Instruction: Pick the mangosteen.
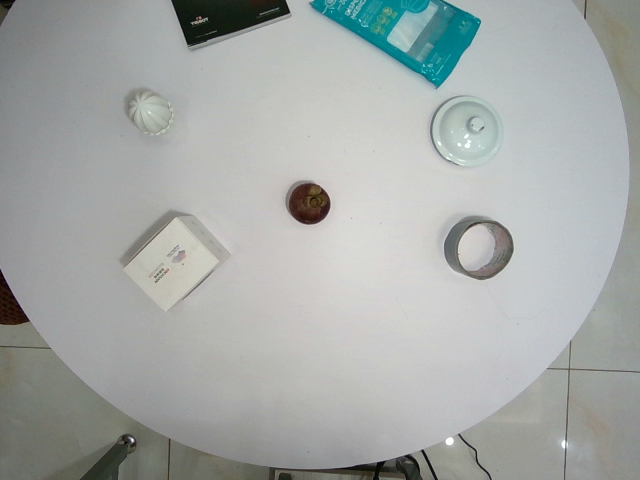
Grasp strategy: vertical